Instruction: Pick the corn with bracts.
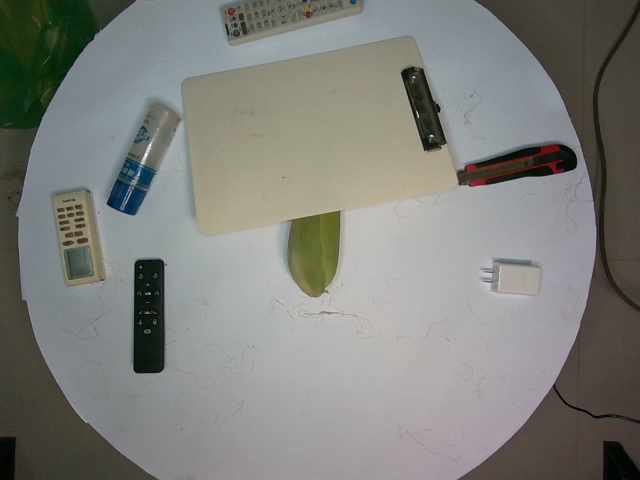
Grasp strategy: vertical